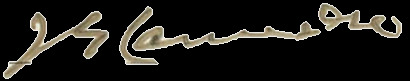
Signature of: joseph gurney cannon